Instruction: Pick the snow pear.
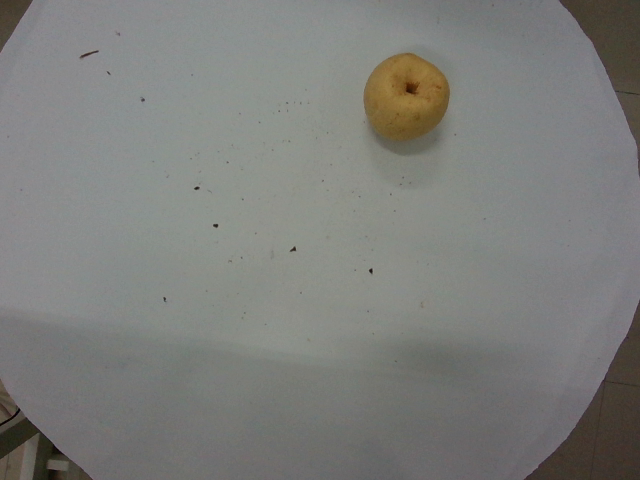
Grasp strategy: vertical